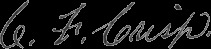
Signature of: charles frederick crisp